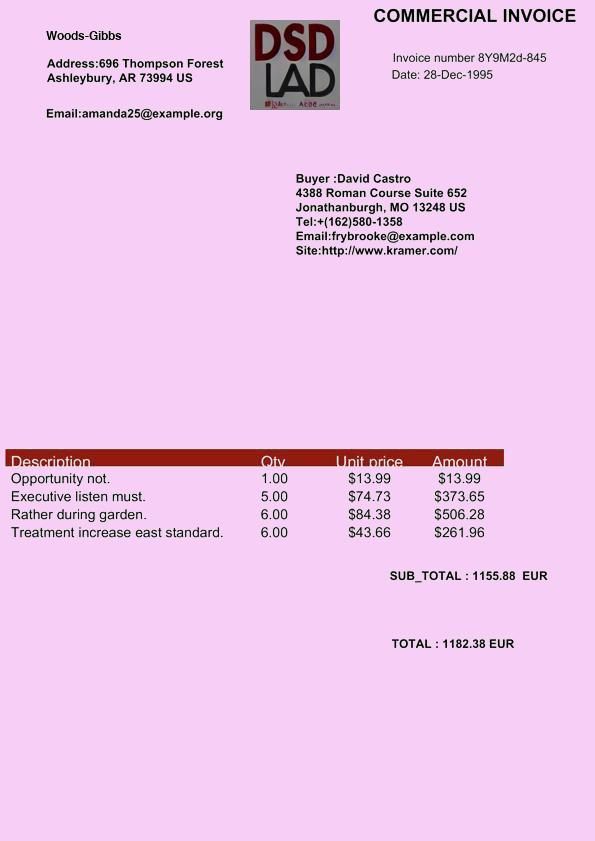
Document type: Invoice